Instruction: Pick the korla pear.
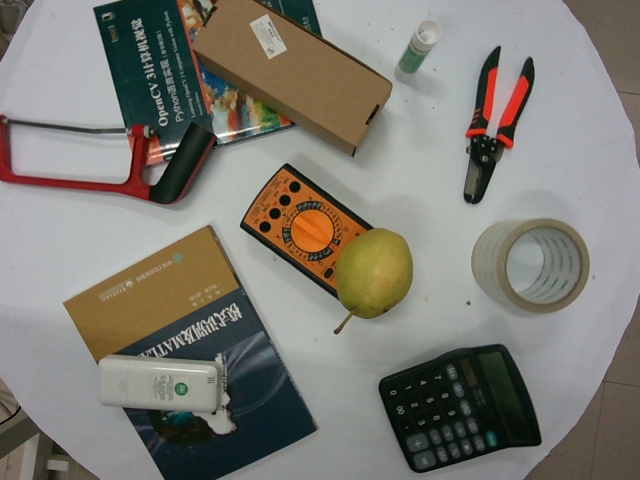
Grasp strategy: vertical